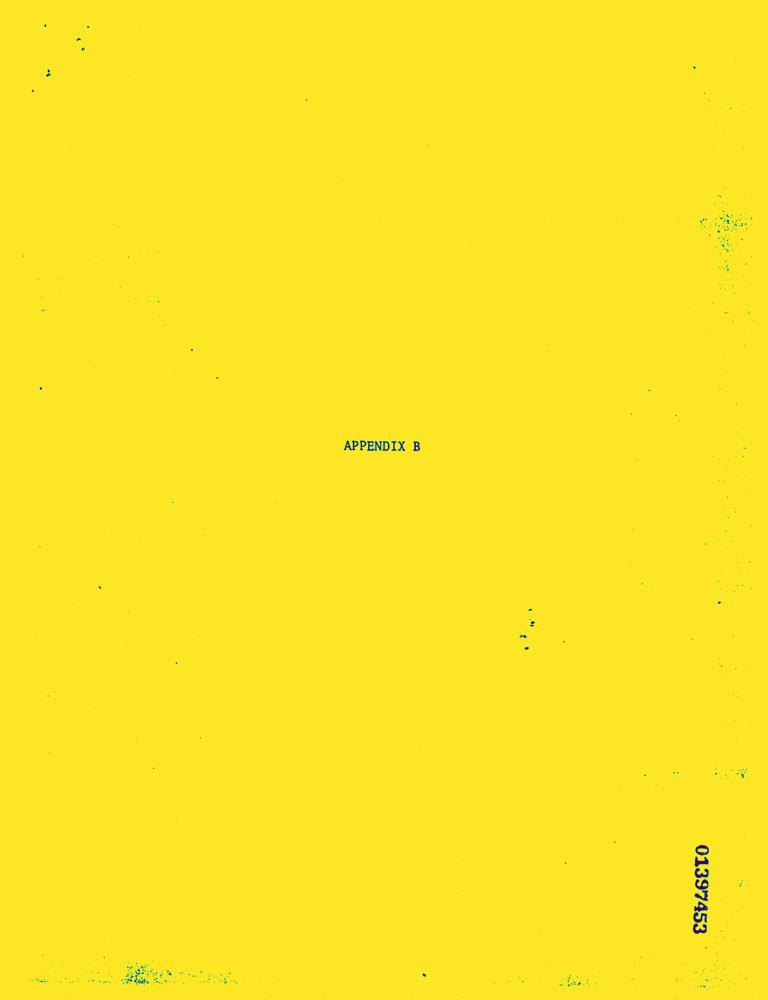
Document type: AD